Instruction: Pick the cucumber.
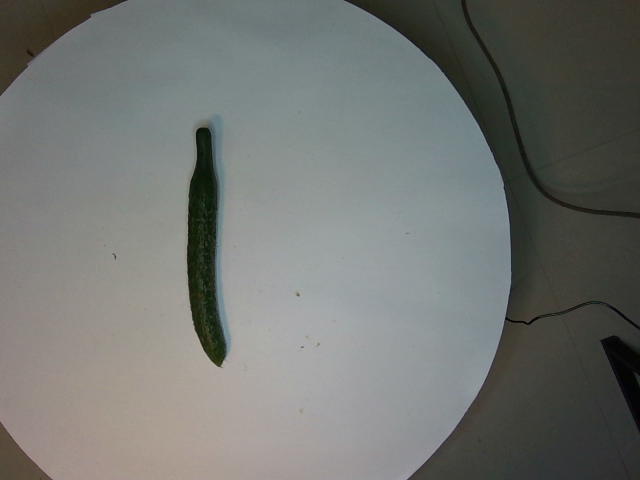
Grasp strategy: vertical